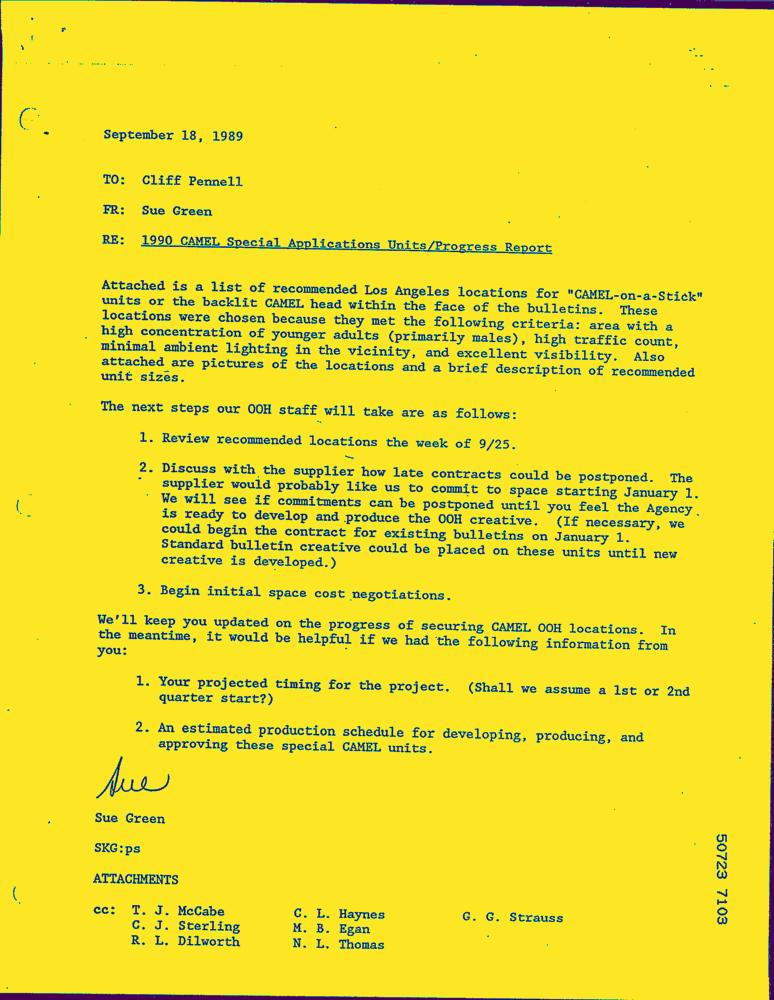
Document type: Letter-Doc